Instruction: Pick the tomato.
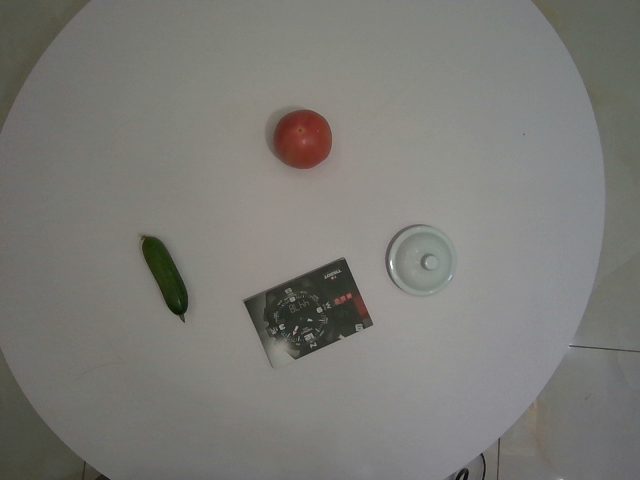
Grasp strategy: vertical